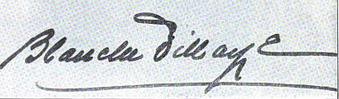
Signature of: blanche dillaye